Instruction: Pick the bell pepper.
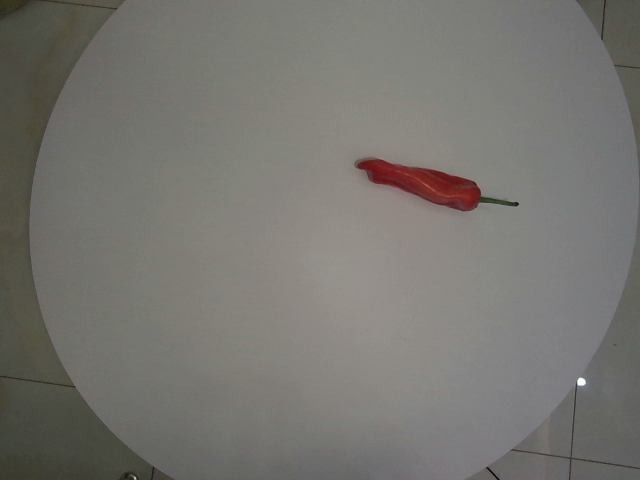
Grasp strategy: vertical